Question: How is the property described in the document?
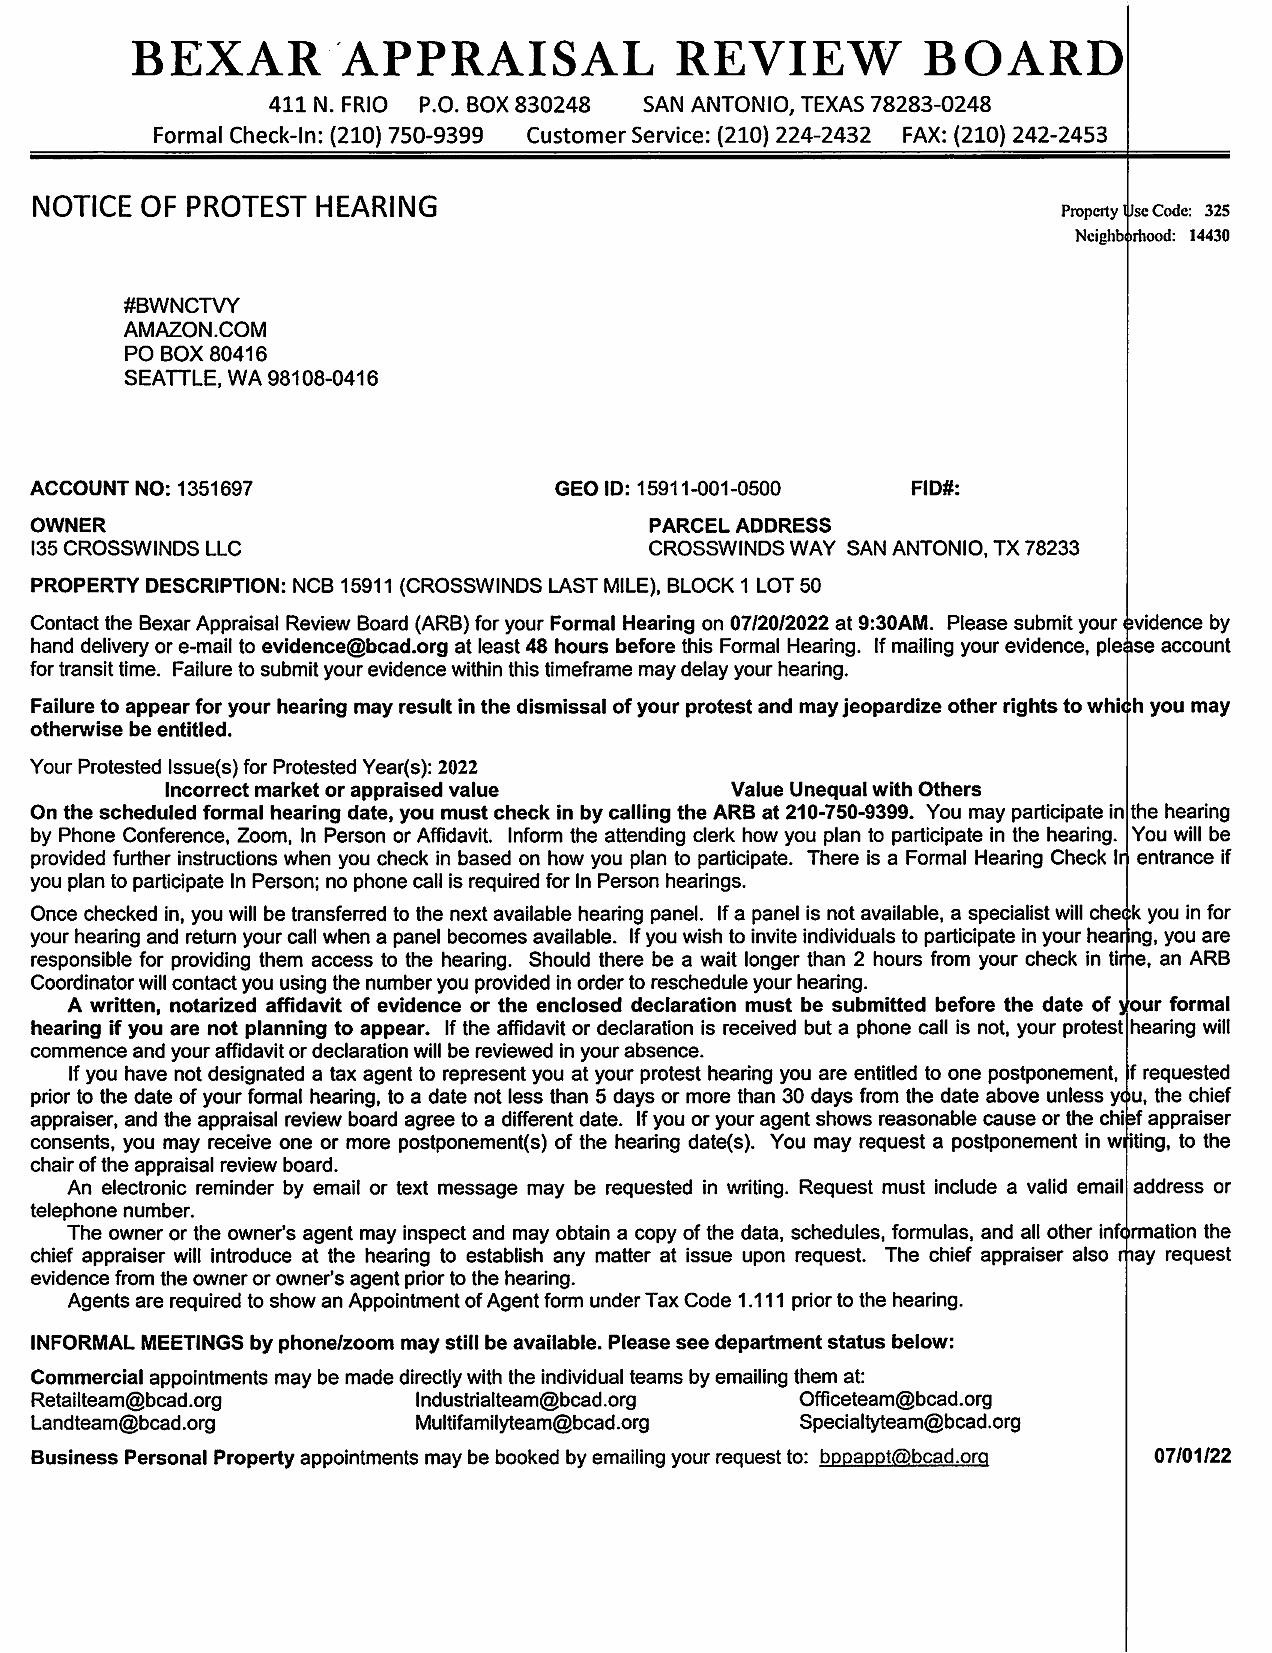
Answer: "NCB 15911 (CROSSWINDS LAST MILE), BLOCK 1 LOT 50"